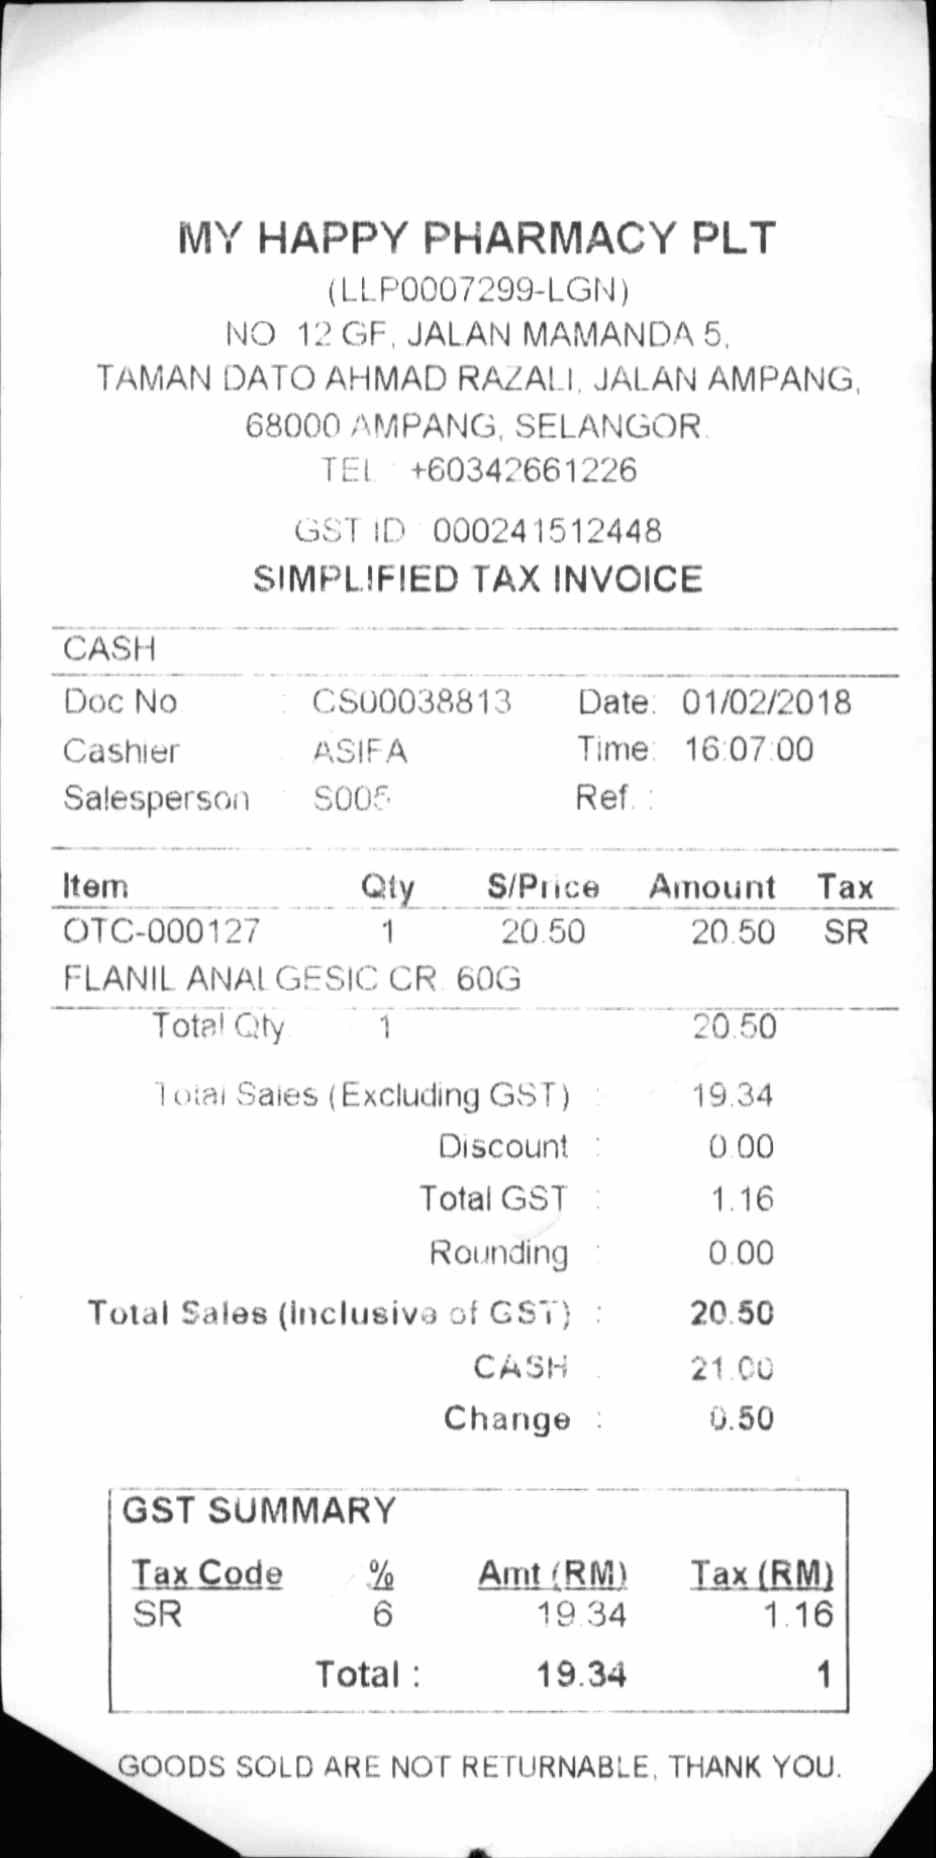
MY HAPPY PHARMACY PLT
(LLP0007299-LGN)
NO 12 GF, JALAN MAMANDA 5.
TAMAN DATO AHMAD RAZALI, JALAN AMPANG,
68000 AMPANG, SELANGOR.
TEL +60342661226
GST ID 000241512448
SIMPLIFIED TAX INVOICE
CASH
DOC NO
CS00038813
DATE: 01/02/2018
CASHIER
ASIFA
TIME: 16:07:00
SALESPERSON
S005
REF:
ITEM
QTY
S/PRICE
AMOUNT
TAX
OTC-000127
1
20.50
20.50
SR
FLANIL ANAL GESIC CR 60G
TOTAL QTY
1
20.50
TOTAL SALES (EXCLUDING GST) :
19.34
DISCOUNT :
0.00
TOTAL GST :
1.16
ROUNDING :
0.00
TOTAL SALES (INCLUSIVE OF GST) :
20.50
CASH :
21.00
CHANGE :
0.50
GST SUMMARY
TAX CODE
%
AMT (RM)
TAX (RM)
SR
6
19.34
1.16
TOTAL :
19.34
1
GOODS SOLD ARE NOT RETURNABLE. THANK YOU.